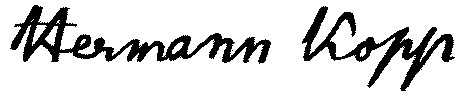
Signature of: hermann franz moritz kopp